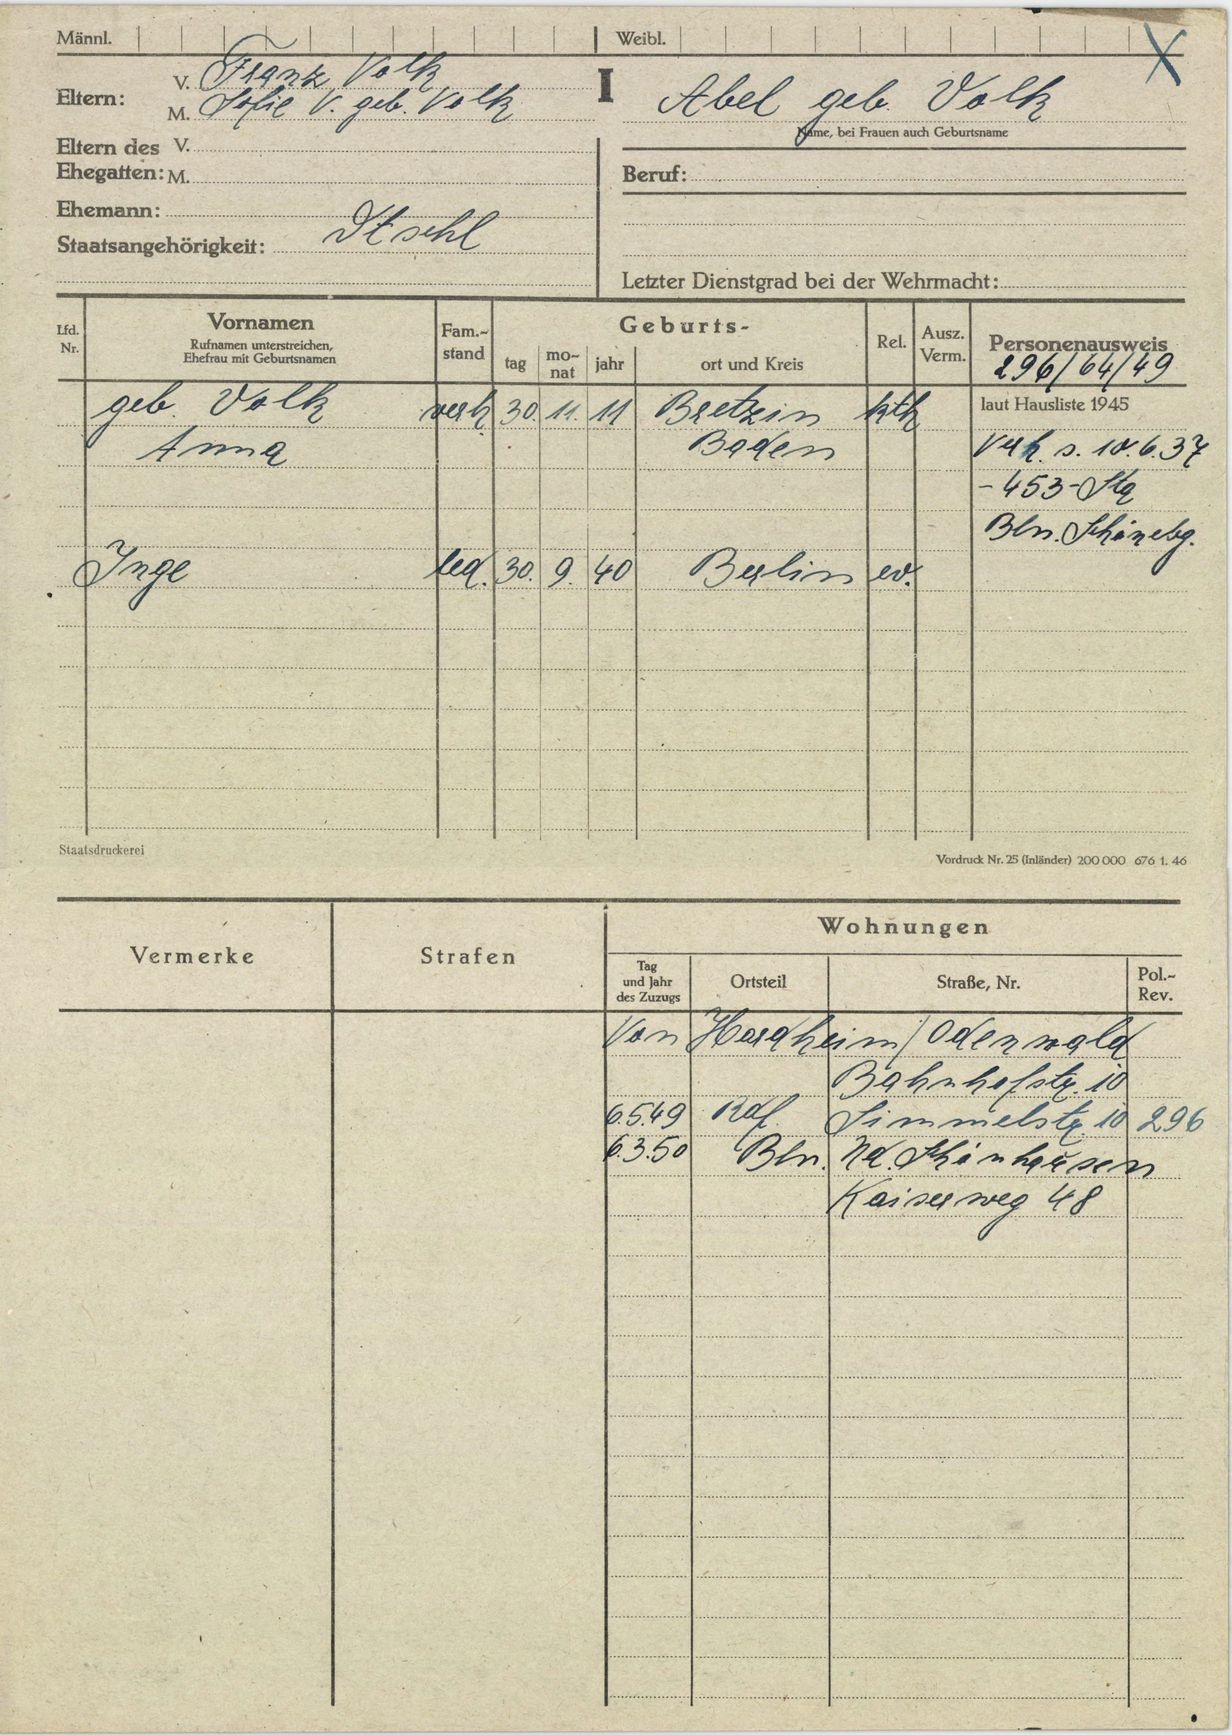
Abel geb. Volk